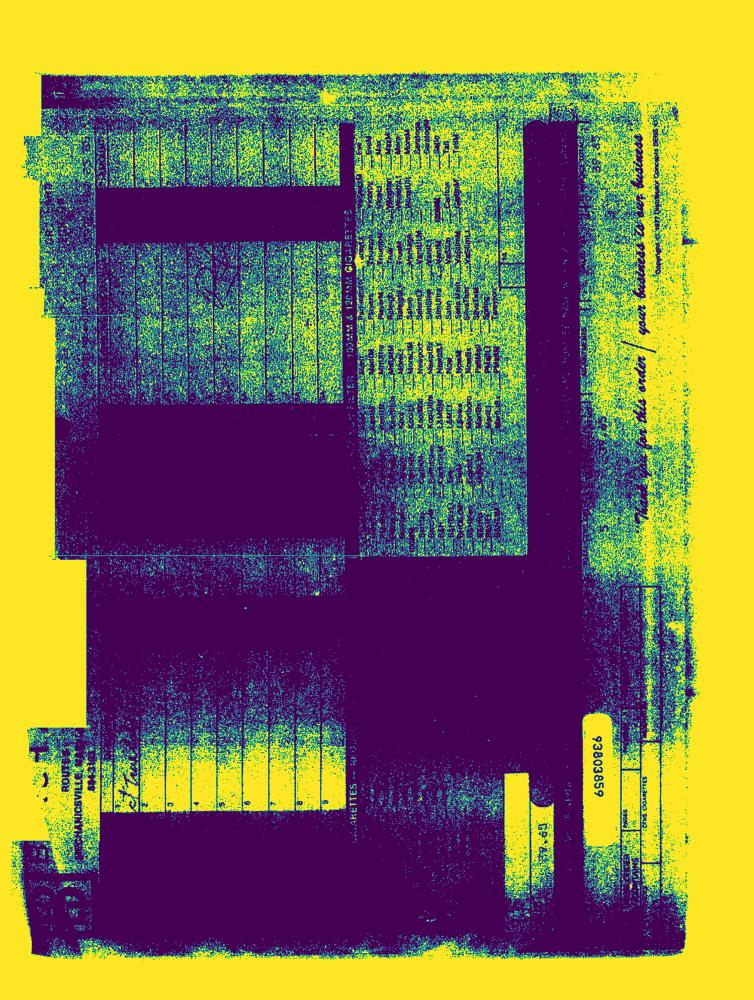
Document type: Invoice-Doc